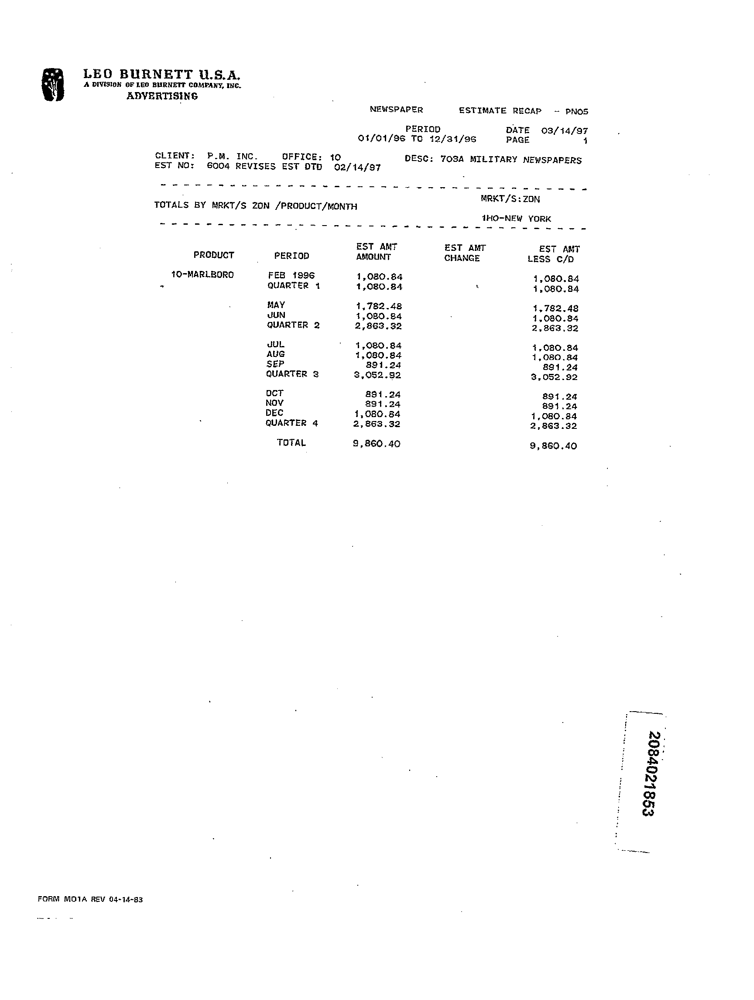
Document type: Invoice